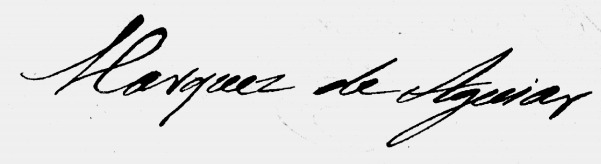
Signature of: fernando josé de portugal e castro